Question: How does the patient history play a role?
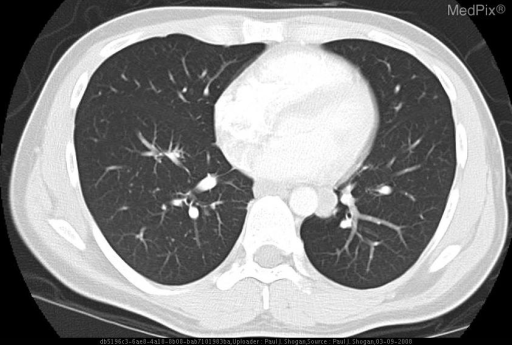
Answer: The patient's history of 39 year old male who is HIV positive, with a CD4 count of 71 cells/mm3, and complaint of dyspnea on exertion. is key in understanding the case.